Question: What is the name of the tenant mentioned in the document?
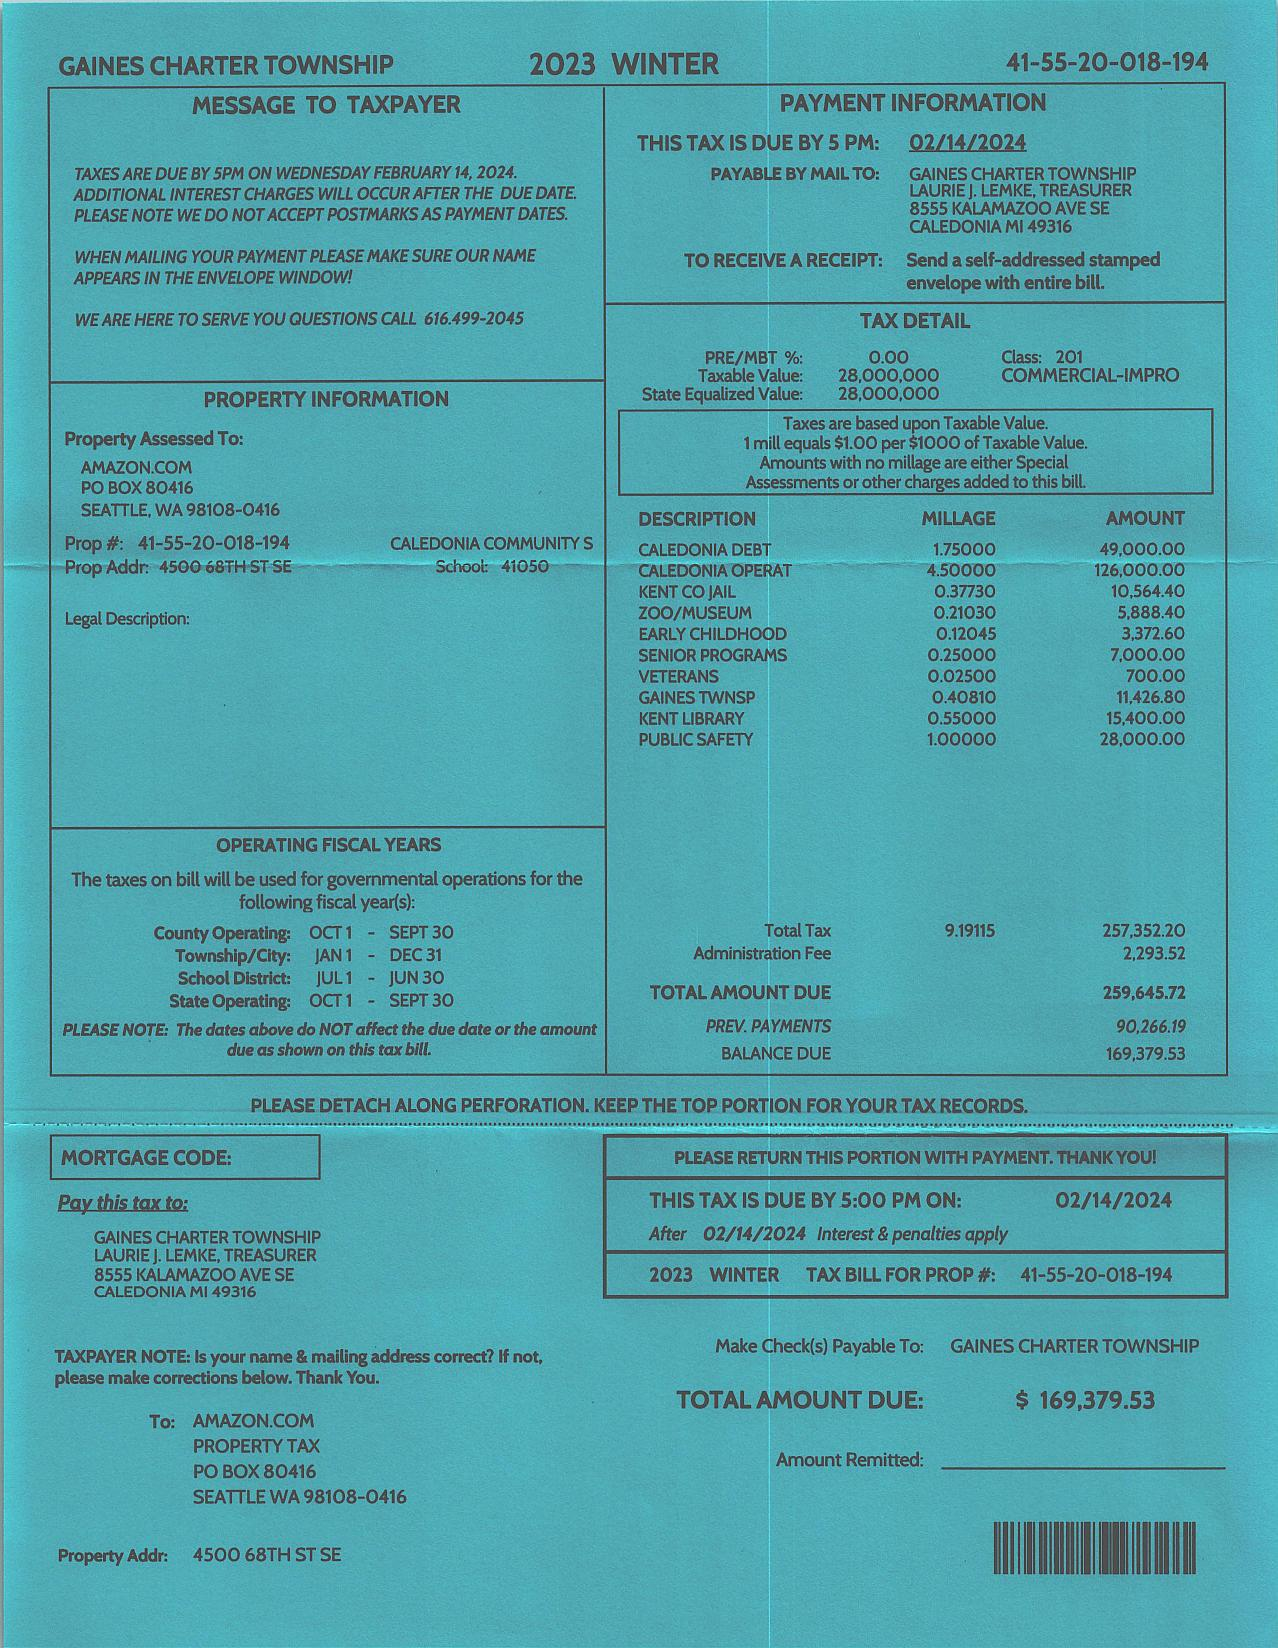
Answer: "AMAZON.COM"